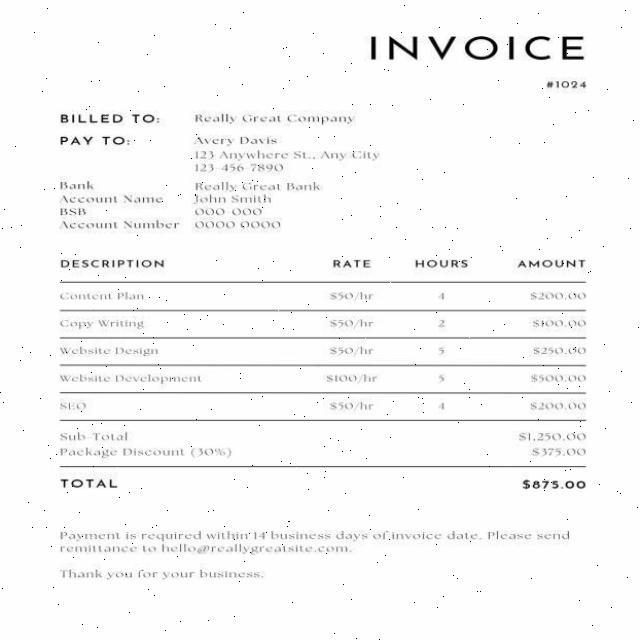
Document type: Invoice